Question: What is the potential diagnosis?
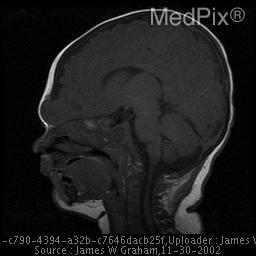
Answer: The possible diagnosis includes Encephalocele
Nasal Glioma
Dermoid Cyst
Sinus Tract.